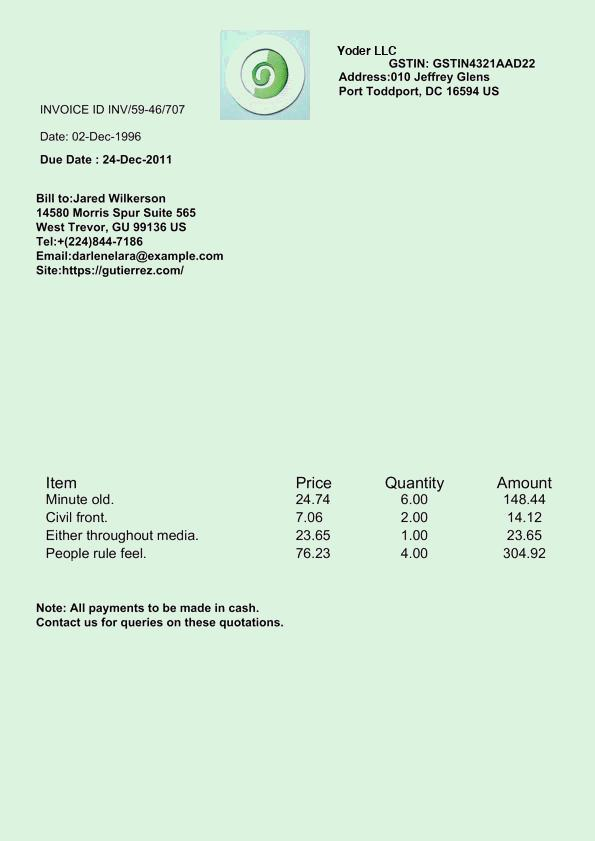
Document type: Invoice